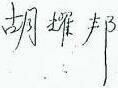
Signature of: hu yaobang